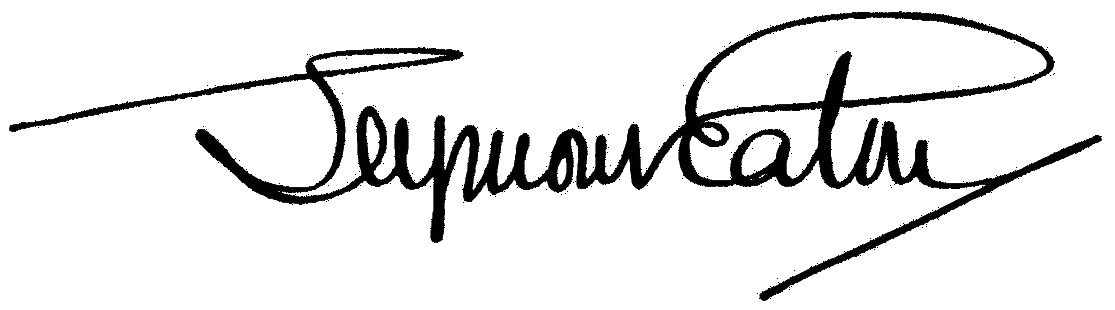
Signature of: seymour eaton